Question: Describe the condition in detail:
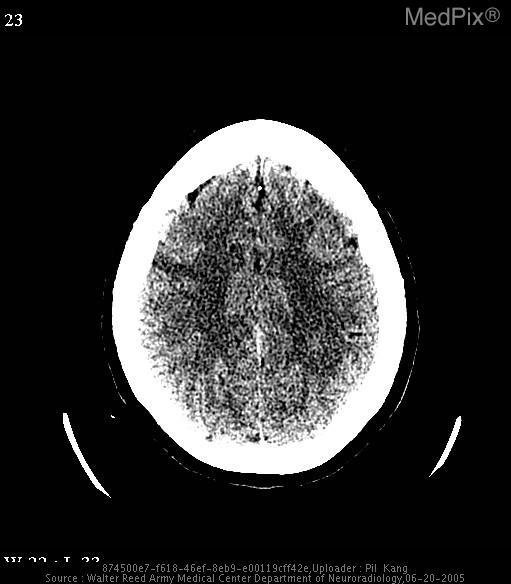
Answer: The disease is discussed as: Non-contrast CT of the head is still the initial tool of evaluation of patients suspected of having a stroke.  It is used mainly to rule out hemorrhage (important in considering utilizing thrombolytic therapy) and/or mass effect.  CT can sometimes show signs of acute infarct, although it is important to realize that the role of non-contrast CT is not to rule-out infarction, necessarily. (1)

Since the widespread use of PACS workstation rather than printed films, it has been shown that varying the window settings can increase the sensitivity of acute infarction.  Lev et al has shown in 1999 that utilizing the window and level settings of 32 and 8, respectively (which a lot of radiologist call \"the stroke window setting\") increased the sensitivity of non-contrast CT for detecting acute stroke from 57% to 71%. (2)  This setting should be a part of every radiologist\'s default setting on the PACS account, and radiologists should routinely examine every non-contrast head CT with the \"stroke window\" setting.